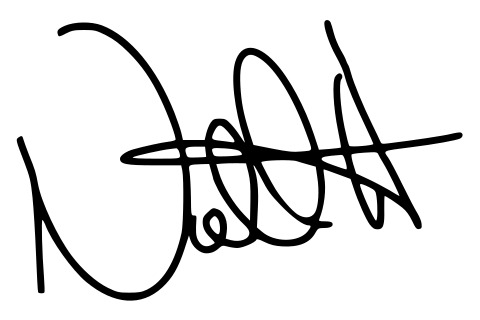
Signature of: niall horan